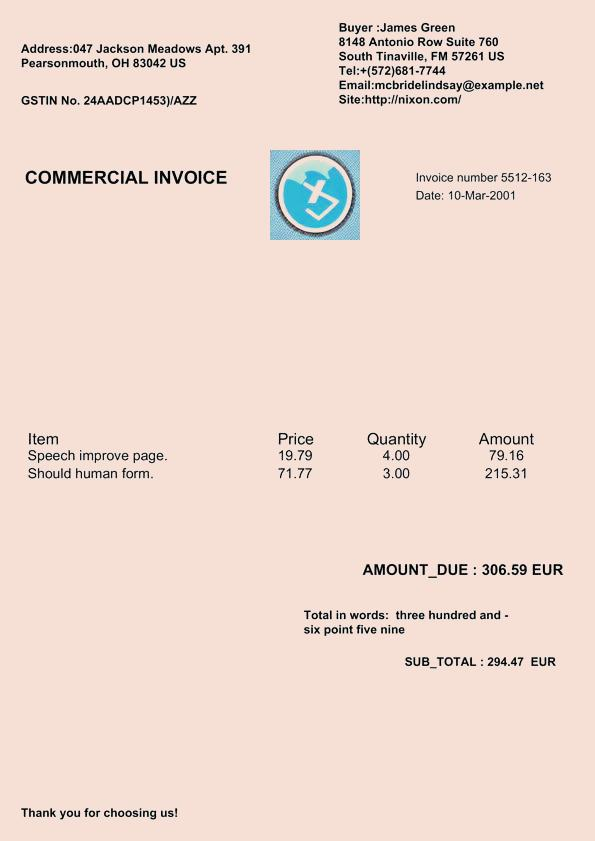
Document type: Invoice